Question: Describe the condition in detail:
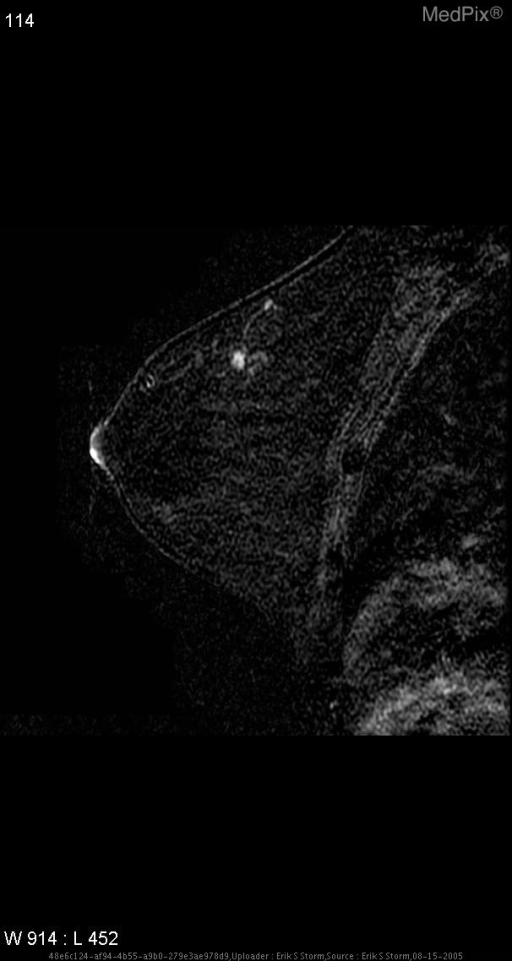
Answer: The disease is discussed as: The majority of invasive breast cancers are nonspecific forms of carcinoma that orginate in the ductal epithelium, likely in the terminal duct at its juncton with the lobule.  The better differentiated forms of invasive ductal carcinoma create specfic patterns that have been subclassified but the majority of ductal malignancies fall into the general category of undifferentiated cancers.  When a cancer does not fit into any of the defined subtypes it is termed not otherwise specified (NOS).  The relative frequency of these lesion appears to remain fairly constant regardless of age.  In general, infiltrating ductal carcinoma NOS elicits a vigorous desmosplastic response with fibrosis.

Sometimes, these cancers are found first by the woman herself.  In general, these are firm lesions that may tether to the skin or the chest wall.  Vascular and lymphatic spread result, and if left untreated, carcinoma may eventually erode through the skin, producing an ulcerated mass.  Dermal lymphatic involvement with tumor can occur early in the course early in the course of the disease, signaling the poor prognosis associated with inflammatory carcinoma.

Pathologist have subclassified infiltrating ductal carcinoma into low-grade (I) fairly uniform cell types that show some differentiation (mucin or tubule) to high grade (III) in which anaplastic, pleomorphic cell predominate.  Collagen production is prominent feature of many breast cancers, and calcium deposition is common within the tumor.  These are responsible for the characteristic firm gritty nature of these malignancies.

The mammographic appearance of breast cancer is varied.  The diagnosis is high suggestive when an irregular mass with spiculated margins is present.  Lobulated shapes are fairly common, and the more undulating the border, the more suspicious the lesion.  Some ductal cancers reveal their presence early by the deposition of calcium which is due to either direct cellular secretion or cell necrosis.  The fibrosis, desmoplasia and cicatrization that accompany many ductal cancers may produce distortion of surrounding architecture with or without an apparent tumor mass, and this may lead to skin/nipple retraction.  Breast cancer usually produces an ill-defined shadow, but even “garden variety” infiltrating ductal carcinoma may produce a sharply circumscribed mass that is indistinguishable from a benign lesion.  The generally greater x-ray attenutation relative to its volume often distinguishes the malignant lesion.

Some cancers infiltrate without distorting the normal breast architecture and without calcium deposition.  If the normal parenchymal abutting the tumor is the same radiographic density, the tumor may be undectable by mammography.  Occasionally, the only indication of the presence of cancer nonspecific asymmetric density.

Just as there is spectrum of mammographic presentations, the ultrasound appearance of breast cancer is extremely variable.  The classic description of breast cancer is an irregularly shaped hypoechoic structure that frequently has a triangular anterior margin and attenuates and scatters sound, producing shadowing.  This appearance is characteristic of a spiculated scirrhous lesion.  Cancers are almost always irregular, frequently lobulated and hypoechoic.  Breast cancers tend to be more vertically oriented relative to the skin surface but there are always exceptions.  Ultrasound should be only used to differentiate cystic breast lesions from solid ones and to guide needle positioning for interventional procedure.